Question: What is the mailing or notice date provided in the document?
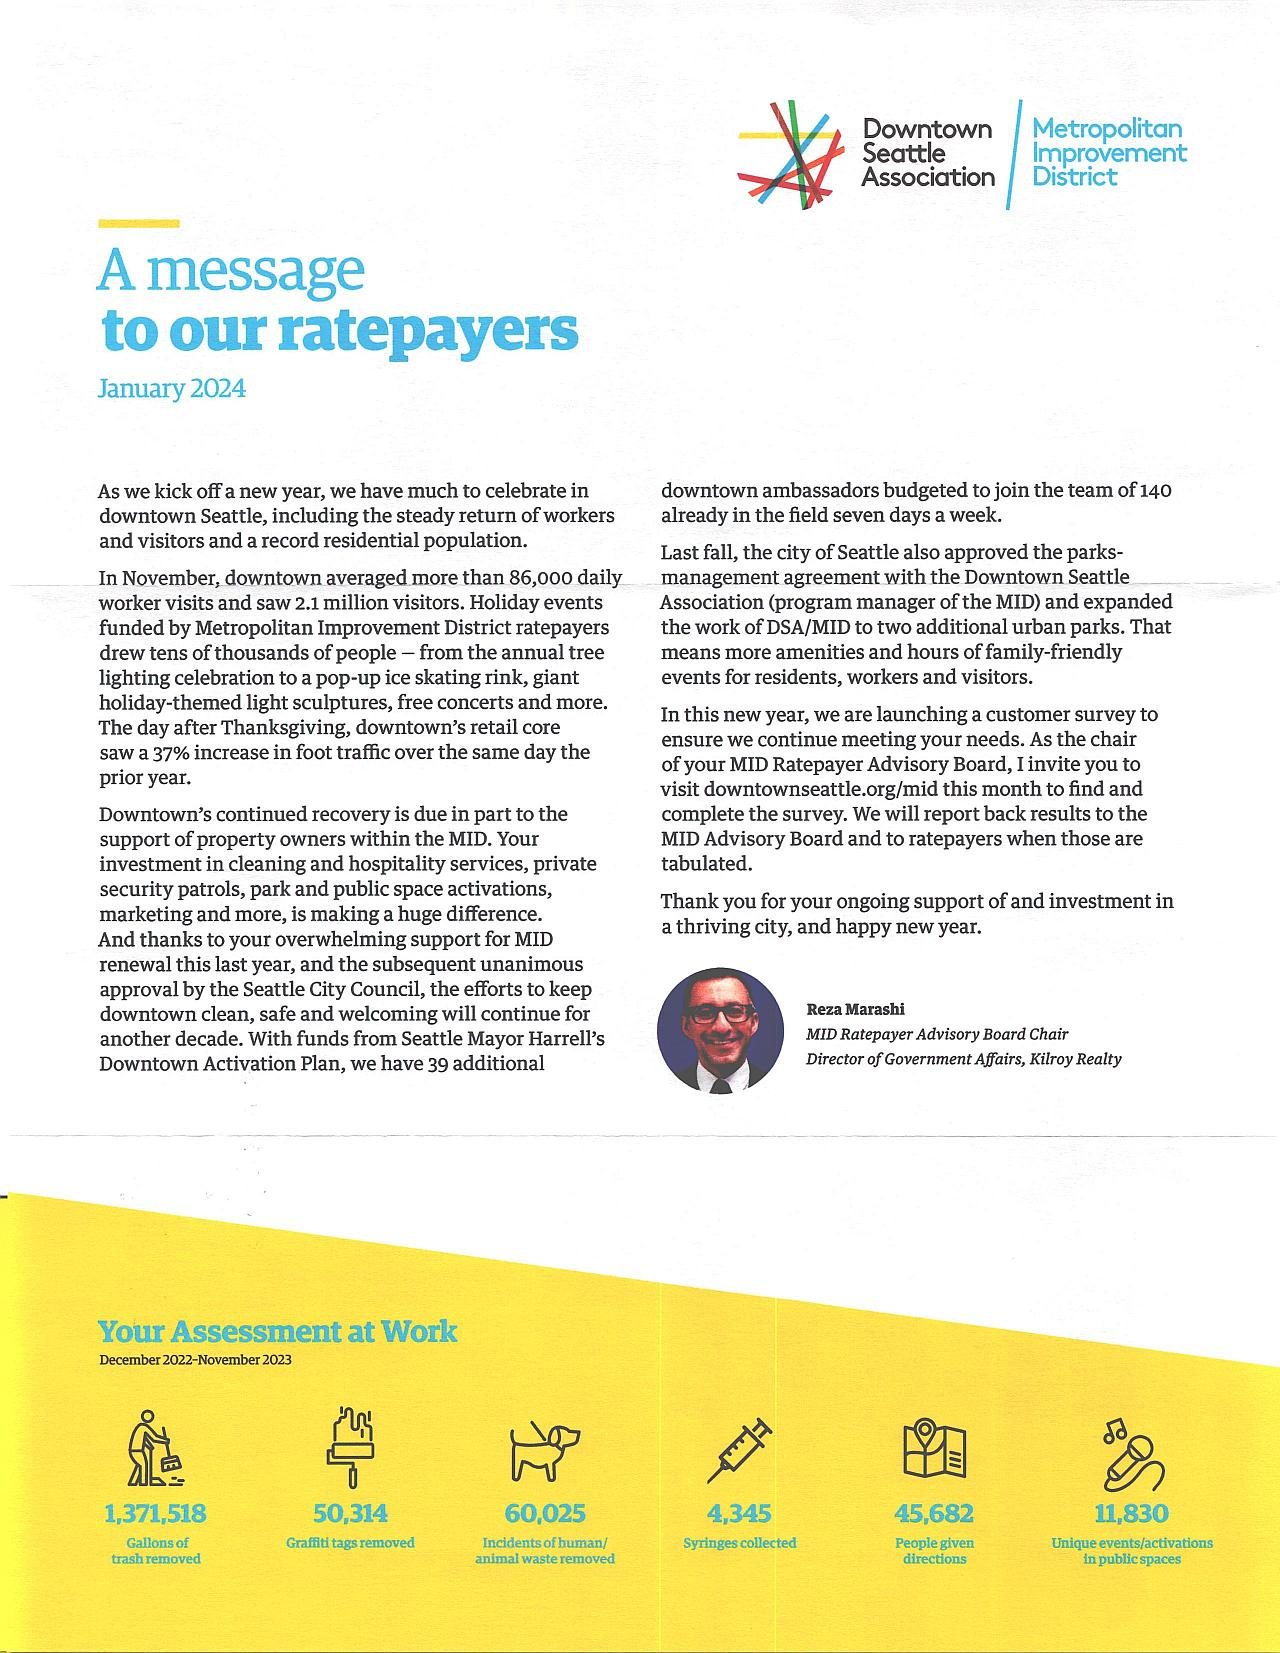
Answer: "24-Jan"